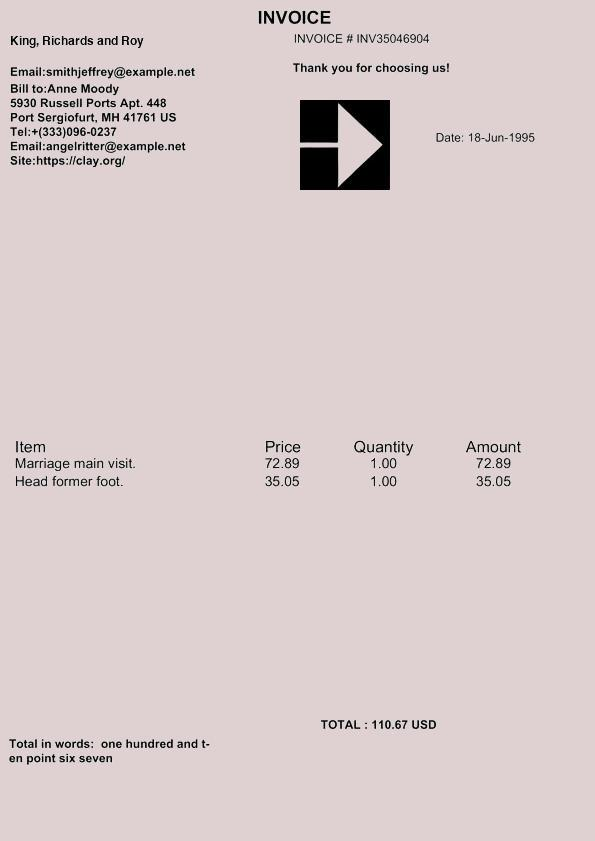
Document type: Invoice